Question: What is the suspected problem?
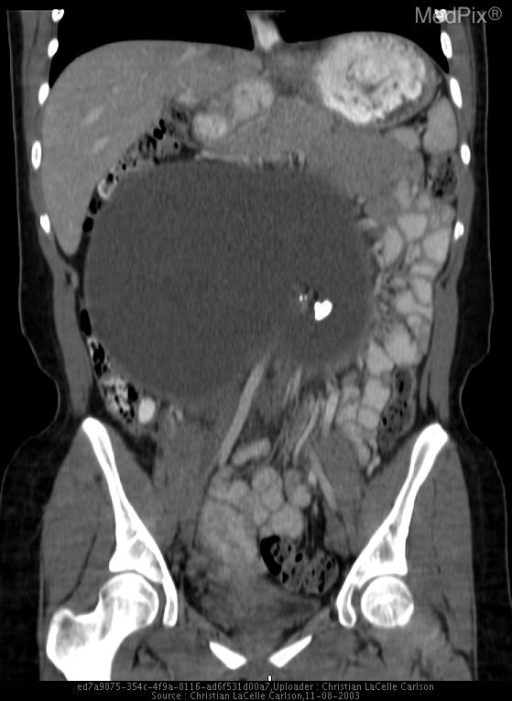
Answer: The findings suggest Frontal abdominal radiographs demonstrated a well formed calcification in the left upper quadrant.  A follow up CT scan revealed a 23x16x27cm cystic mass in the abdomen containing a focus of calcification and adjacent fat.  The mass appeared to arise from the right ovary, ascending from the pelvis and pulling the right broad ligament, in turn causing rightward deviation of the uterus.  A smaller left ovarian teratoma, measuring 4.0x3.7cm was seen to contain a larger fat content.  All other abdominopelvic organs were displaced, but normal.. Contrast enhanced CT scan of the abdomen and pelvis with sagital and coronal reconstructions.  A 23x16x27cm cystic mass is seen in the abdomen containing a focus of calcification and adjacent fat.  The mass appears to arise from the right ovary, ascending from the pelvis and pulling the right broad ligament, in turn causing rightward deviation of the uterus.  A smaller left ovarian teratoma, measuring 4.0x3.7cm is seen to contain a larger fat content.  All other abdominopelvic organs are displaced, but normal.. The patient might have a history of 18 y.o. girl with distension of abdomen for 3 years, abdominal discomfort and reflux symptoms for 1-2 years..